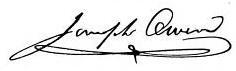
Signature of: joseph owen